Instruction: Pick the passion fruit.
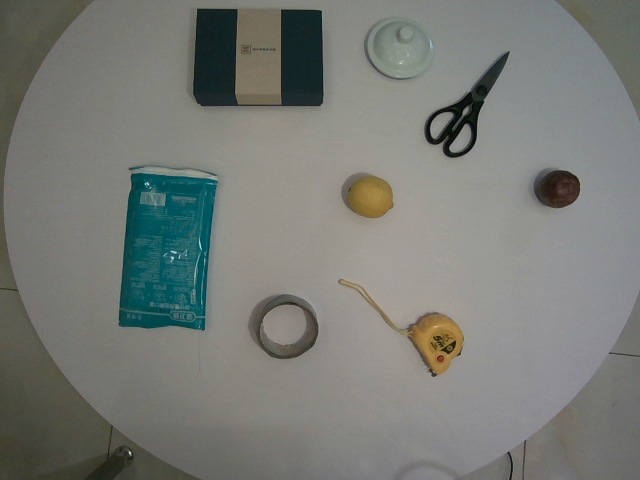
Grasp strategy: vertical